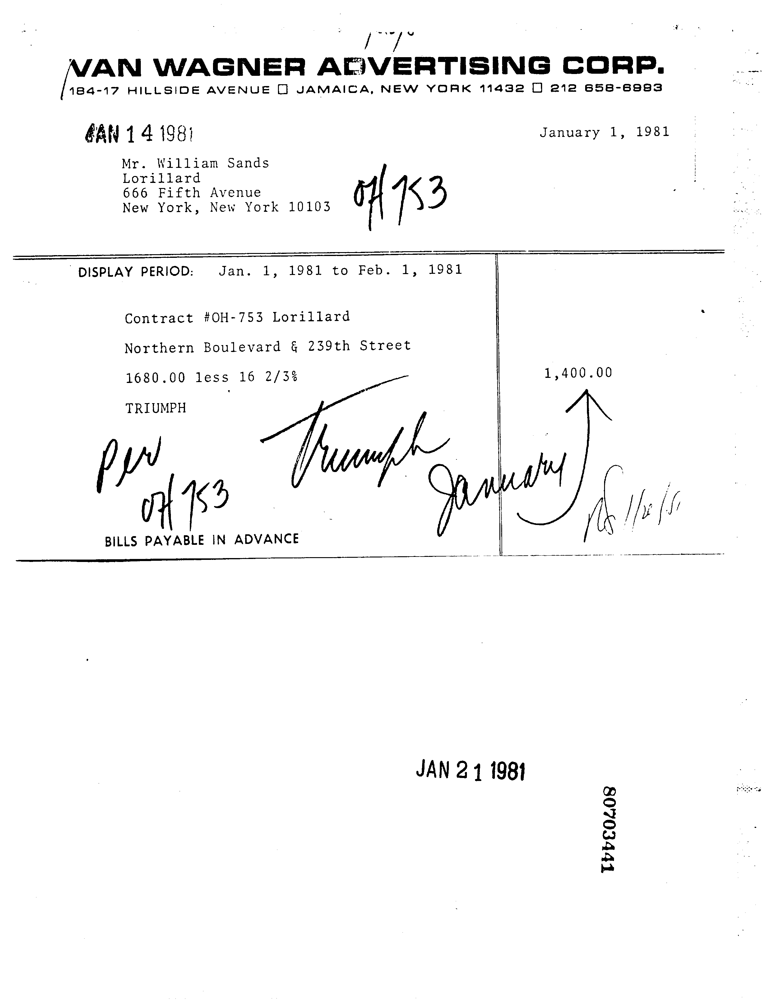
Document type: Invoice